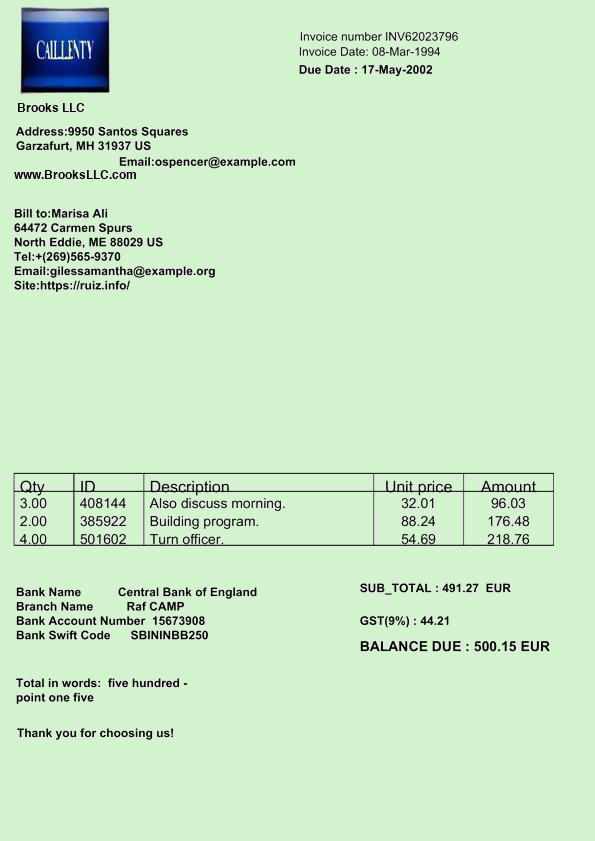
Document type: Invoice